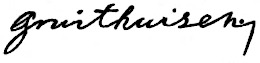
Signature of: franz von paula gruithuisen